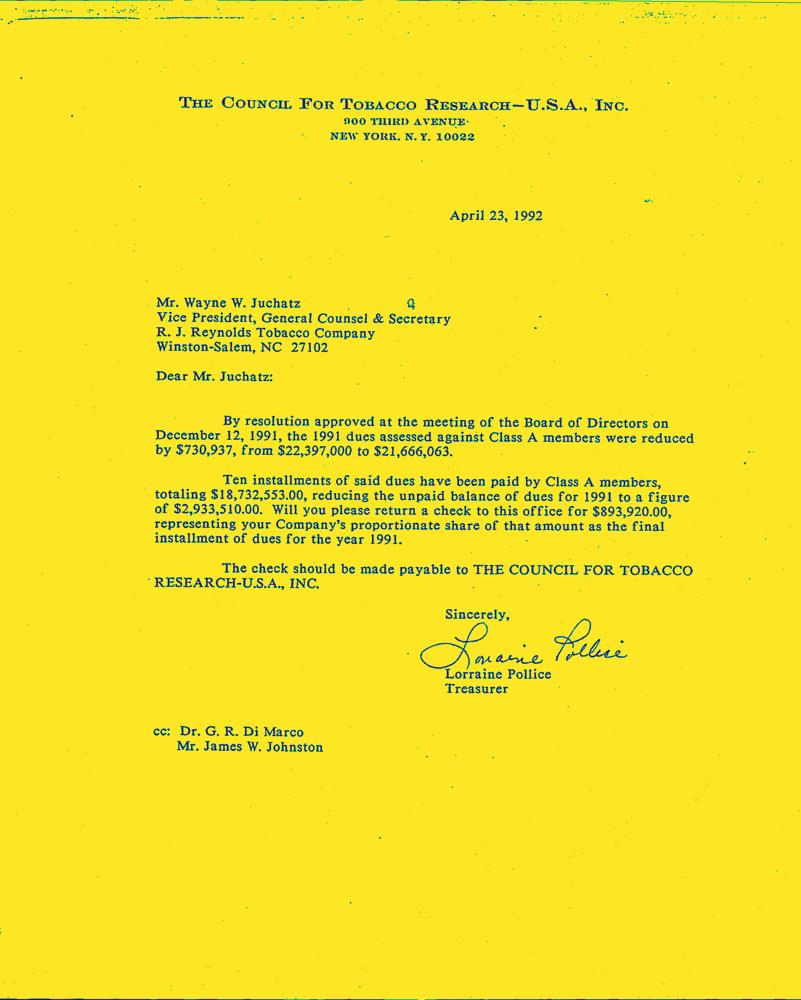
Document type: Letter-Doc